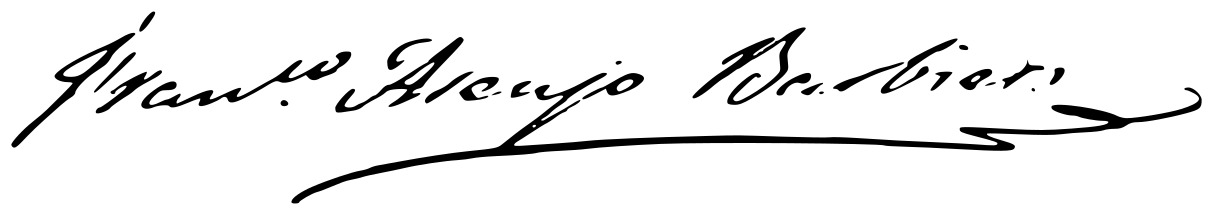
Signature of: francisco asenjo barbieri